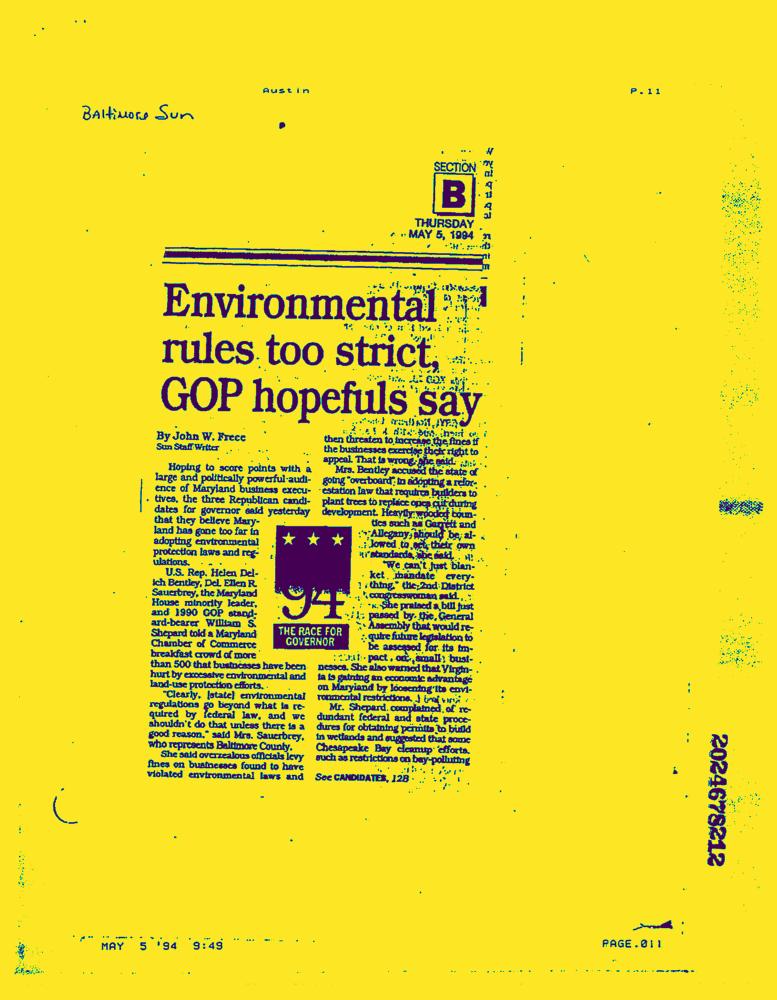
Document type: News-Article